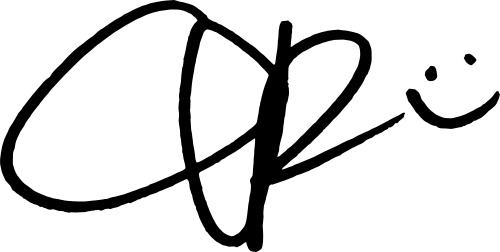
Signature of: issa rae